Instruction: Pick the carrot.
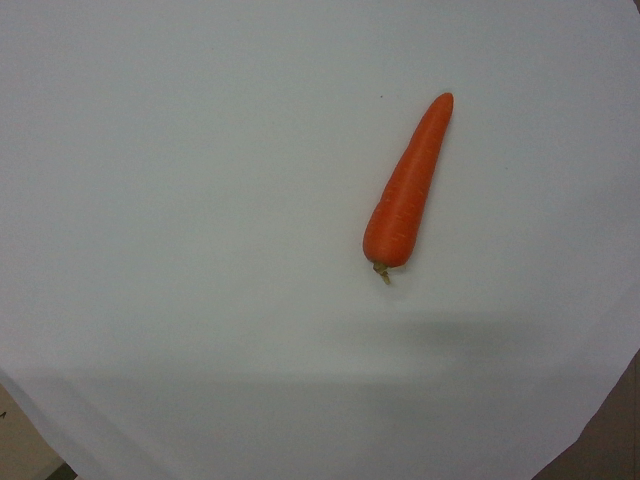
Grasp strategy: vertical